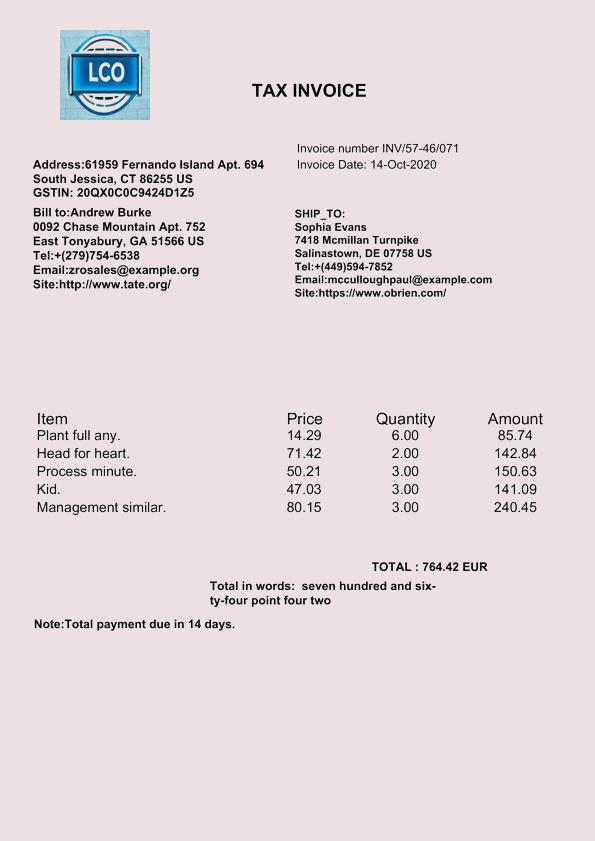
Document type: Invoice